Question: What jurisdiction, city, or county is the document associated with?
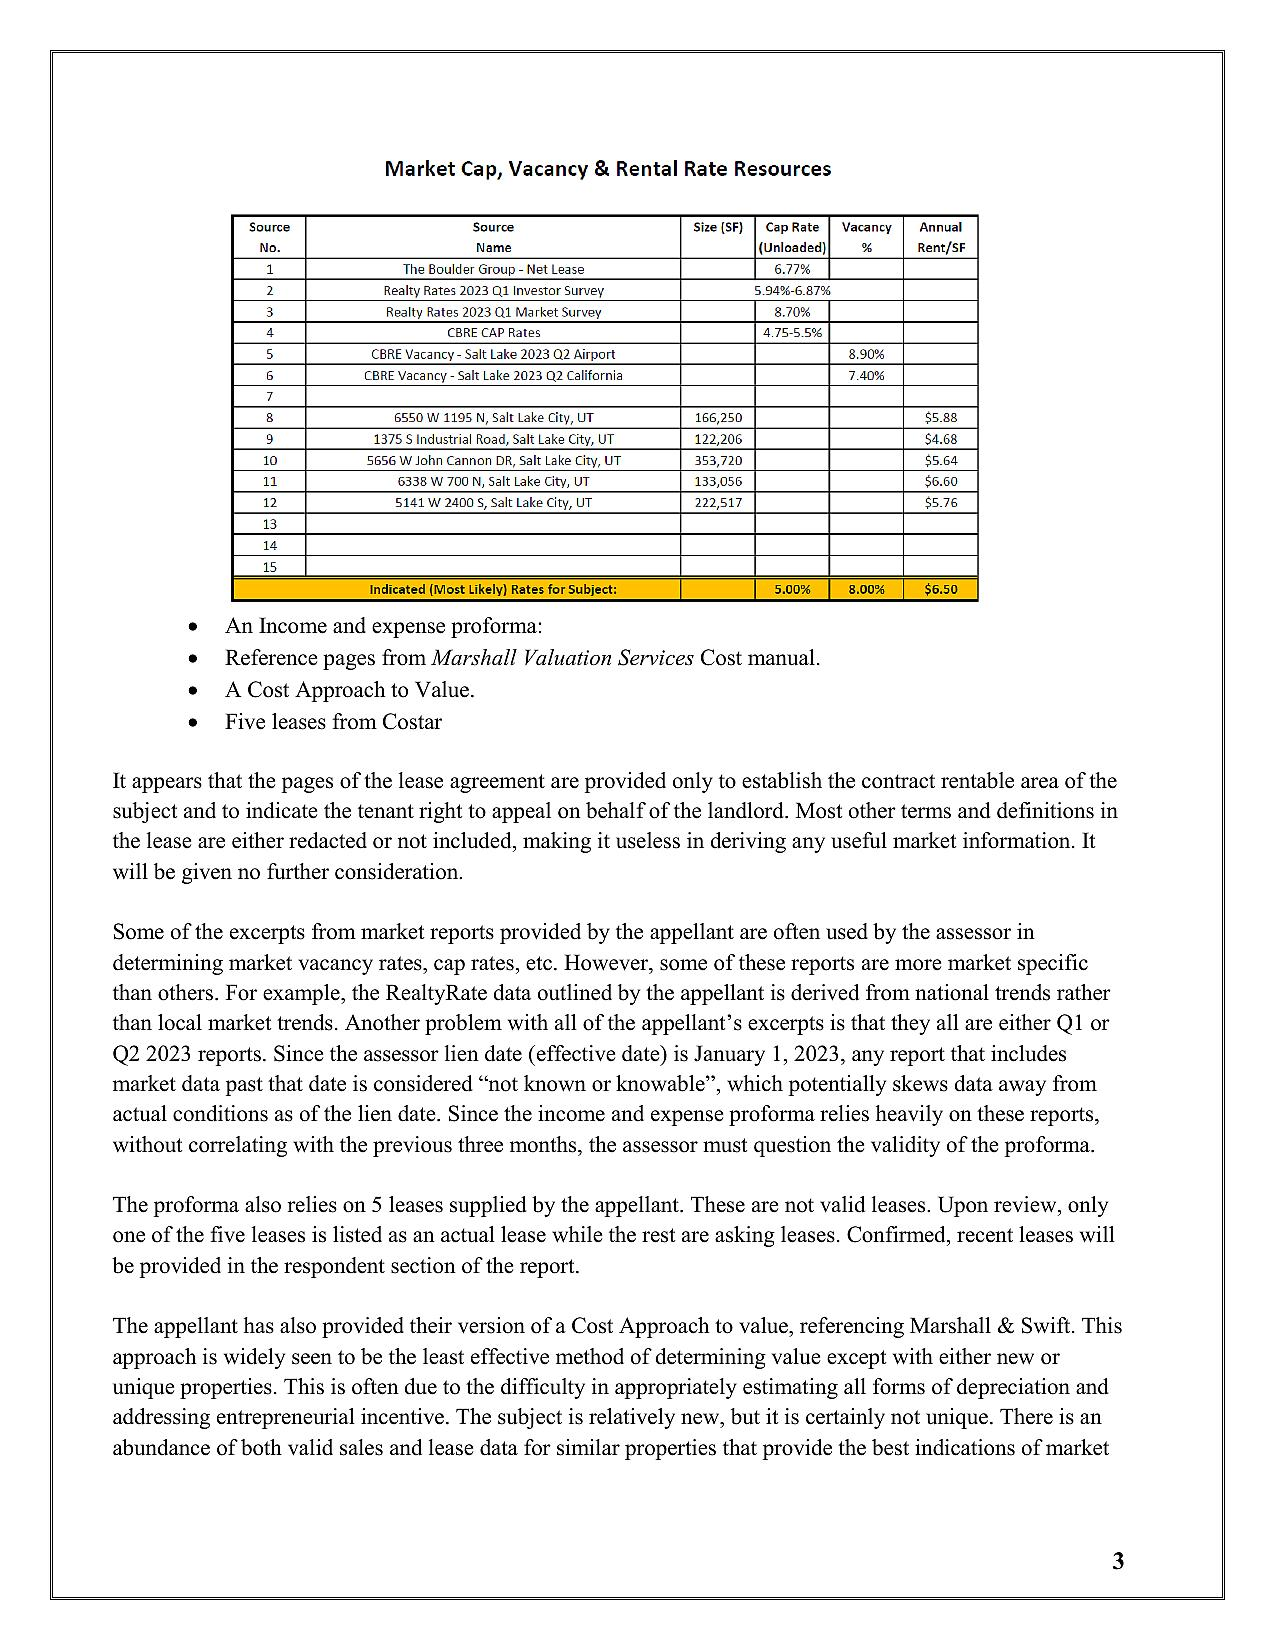
Answer: "Salt Lake City, UT"